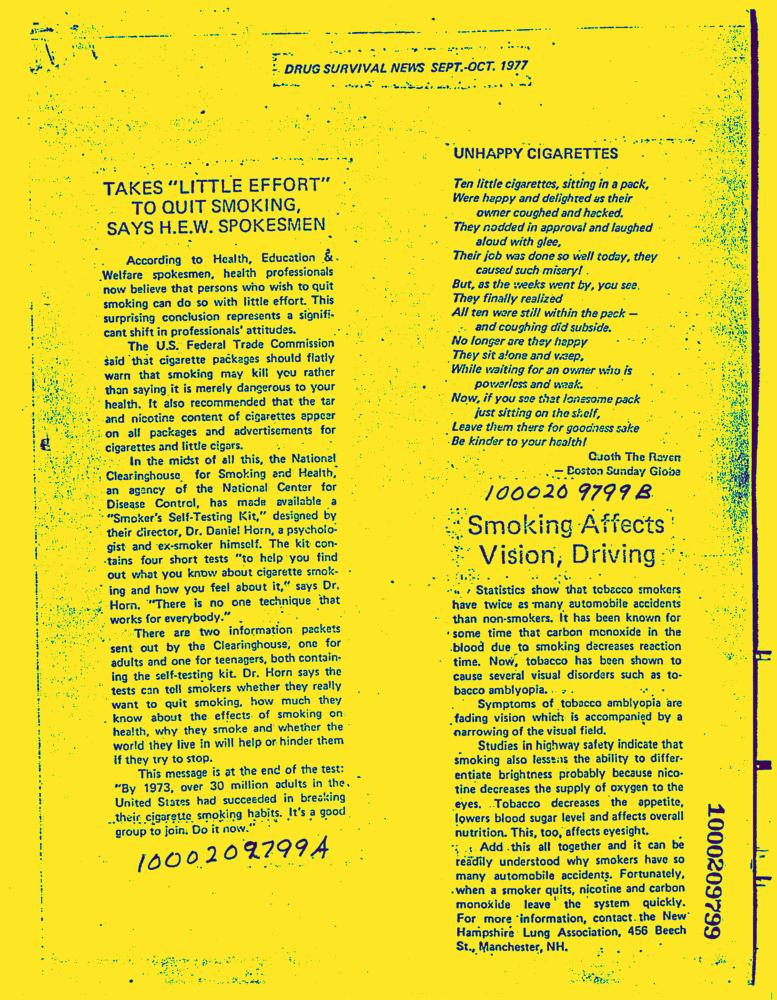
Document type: News-Article